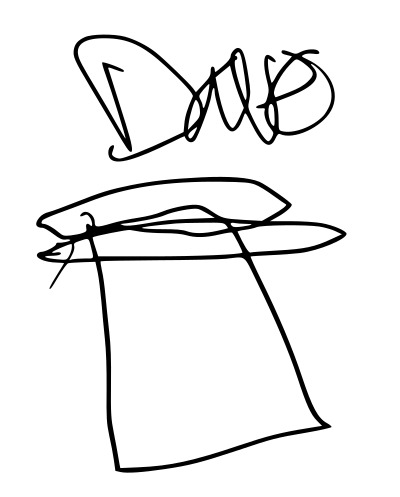
Signature of: q131299386